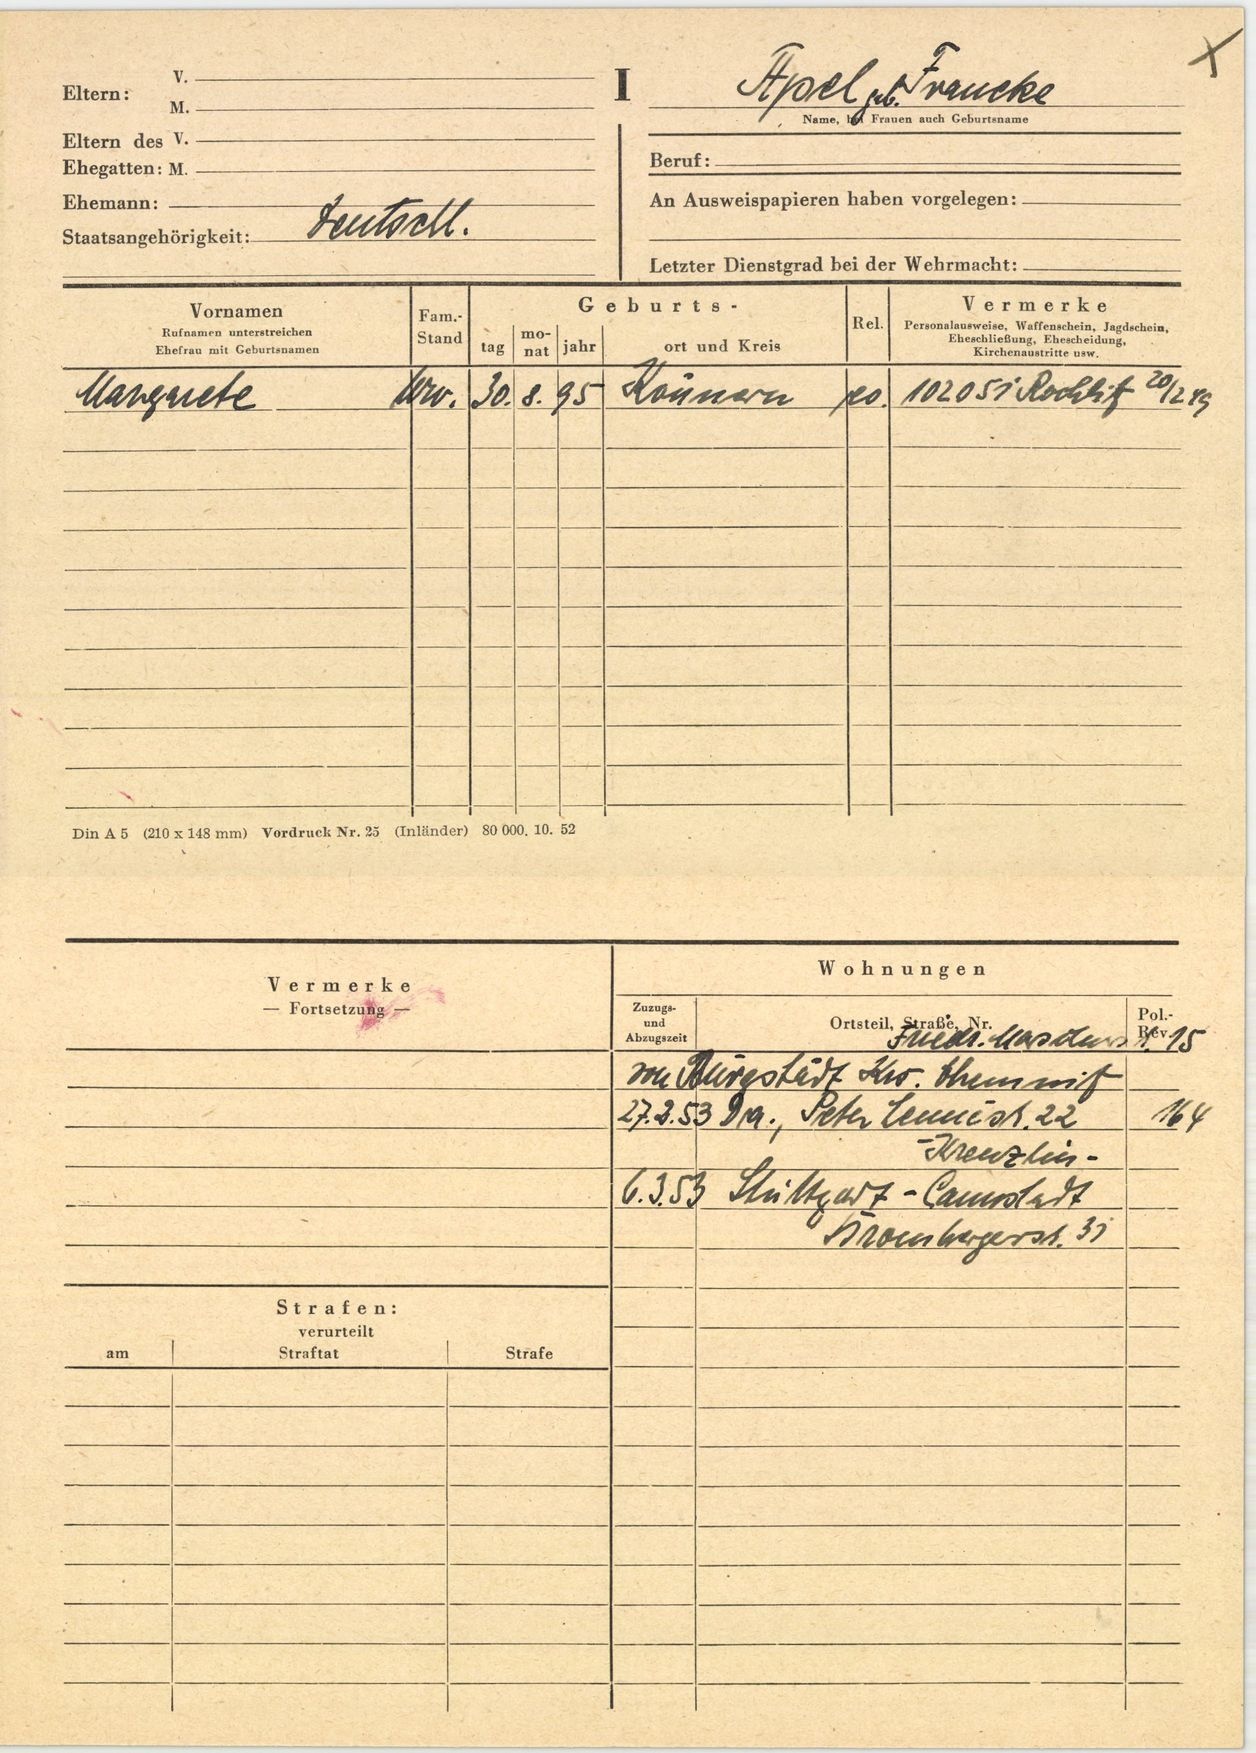
Apel geb. Francke